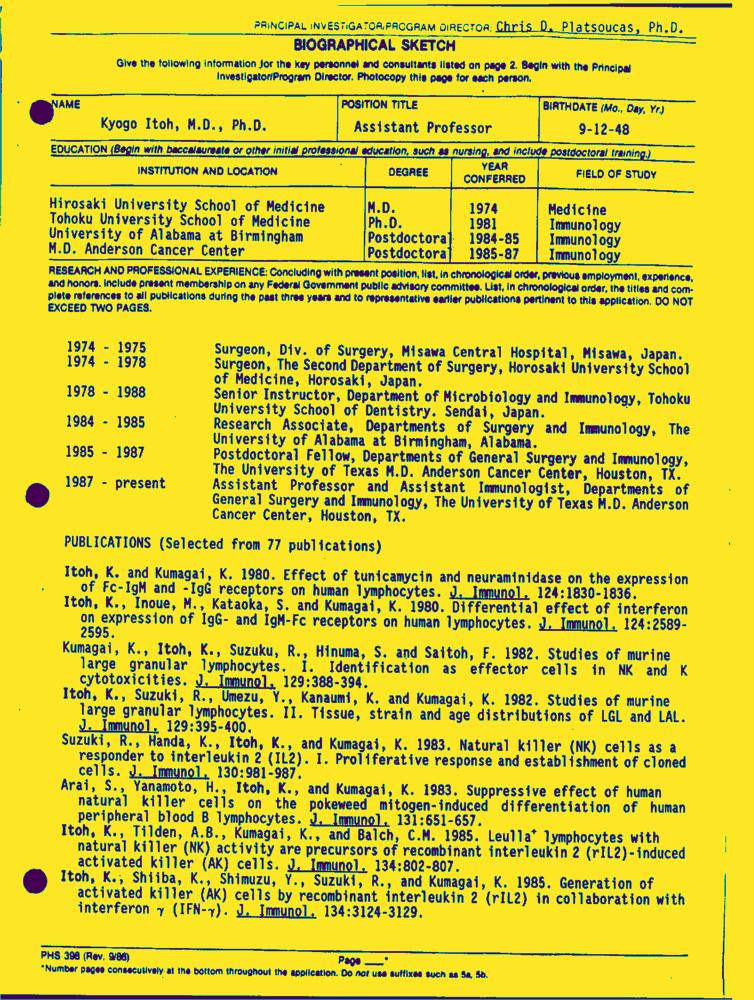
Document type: Resume-Doc